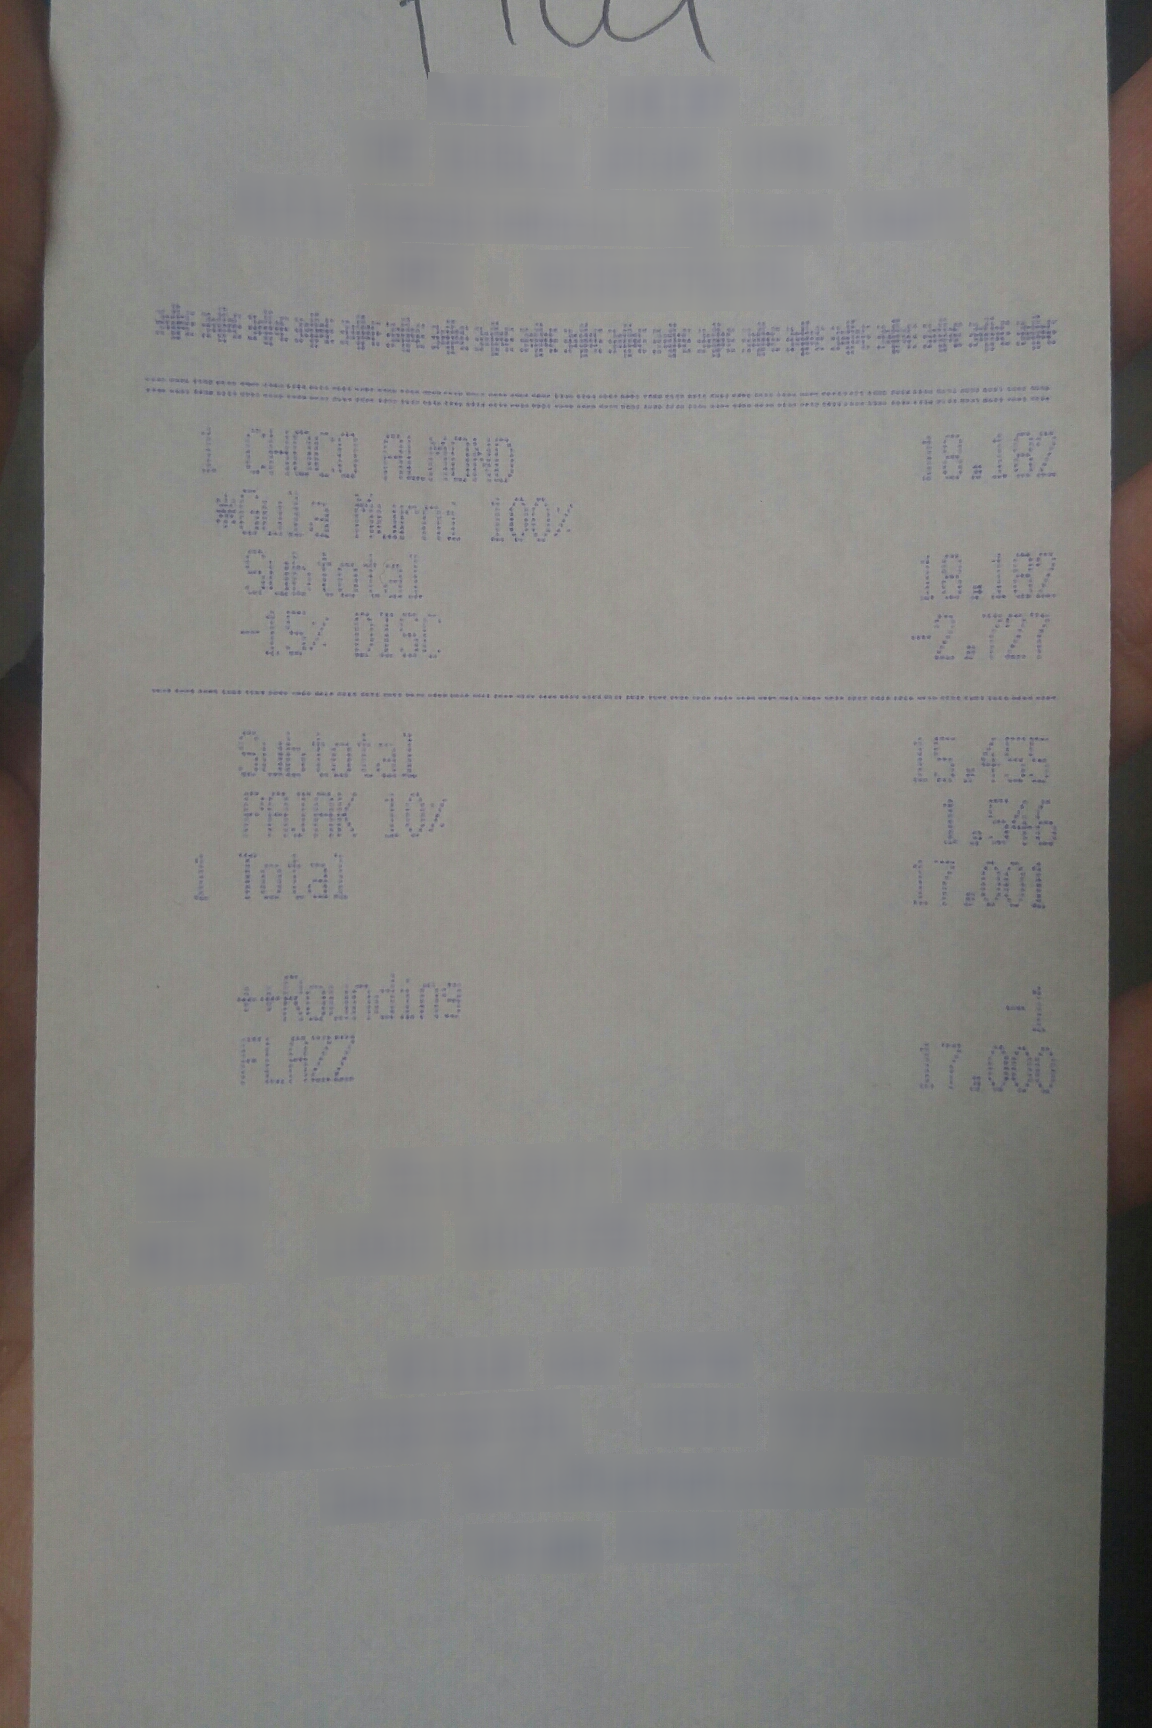
Number of items: 4
Subtotal: 18,182
Tax: 1,546
Other charges: 15,455
Total: 17,001
OCR text regions:
text: 1
text: CHOCO
text: ALMOND
text: 18,182
text: *Gula
text: Murni
text: 100%
text: Subtotal
text: 18,182
text: - 15%
text: DISC
text: -2,727
text: PAJAK
text: 10%
text: 1,546
text: Subtotal
text: 15,455
text: Total
text: 17,001
text: ++Rounding
text: -1
text: FLAZZ
text: 17,000
text: 1